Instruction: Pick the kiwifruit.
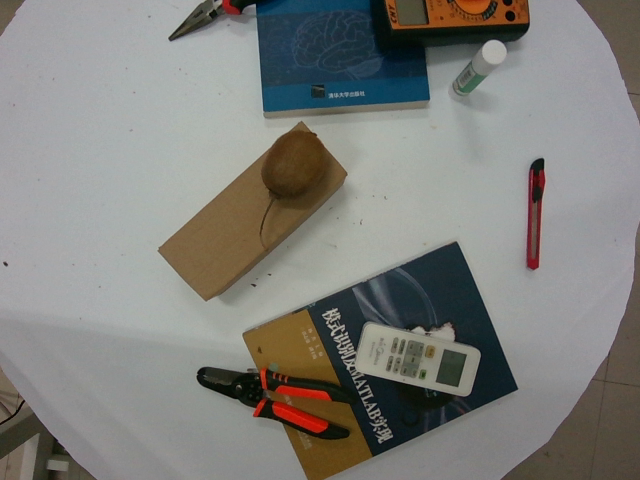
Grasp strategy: vertical